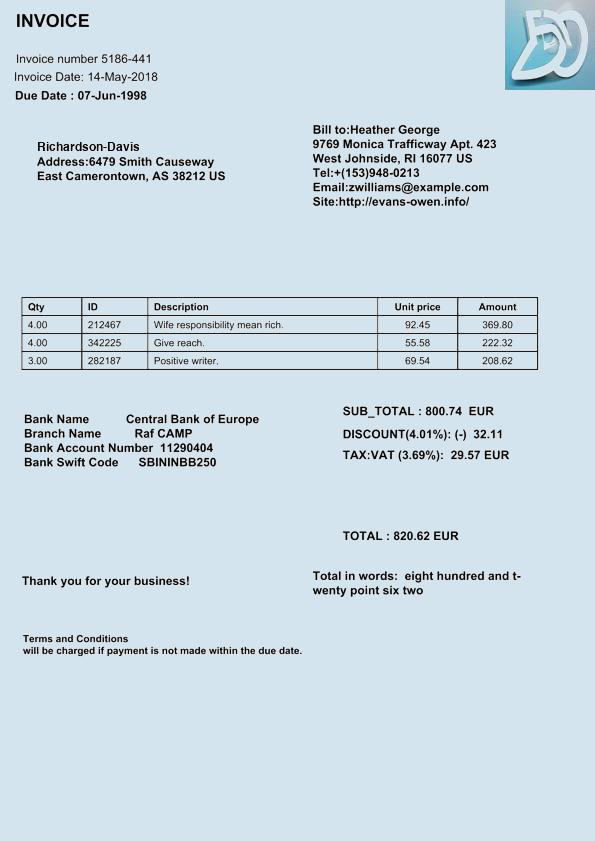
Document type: Invoice